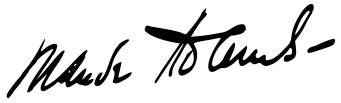
Signature of: maude adams